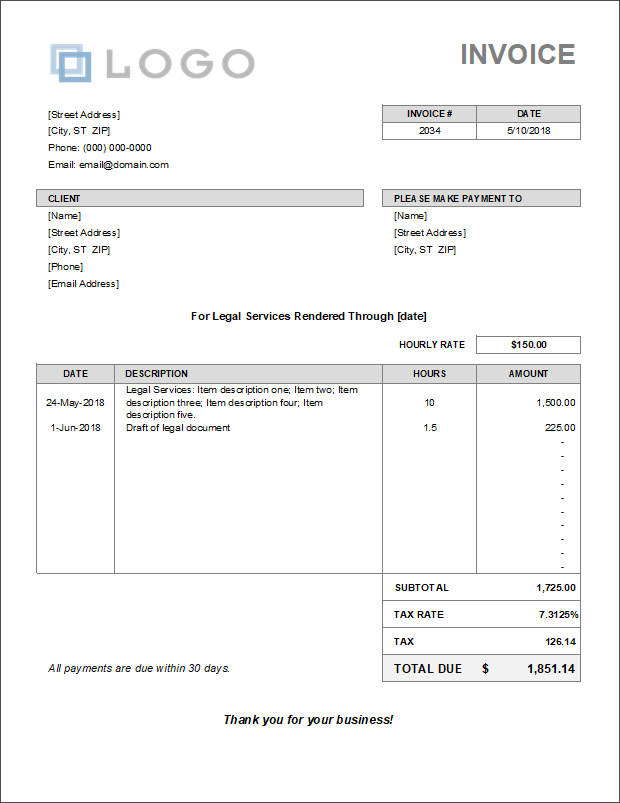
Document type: Invoice